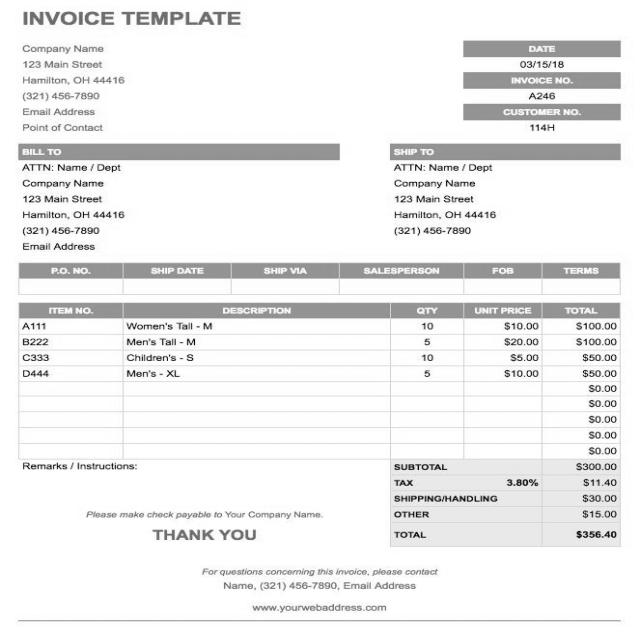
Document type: Invoice